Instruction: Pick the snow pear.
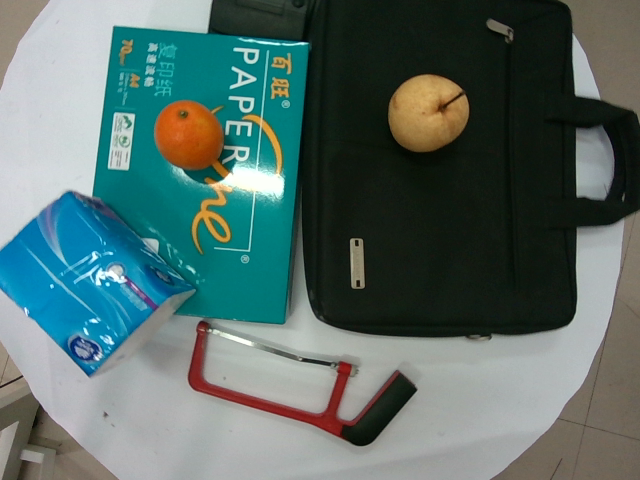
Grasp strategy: vertical